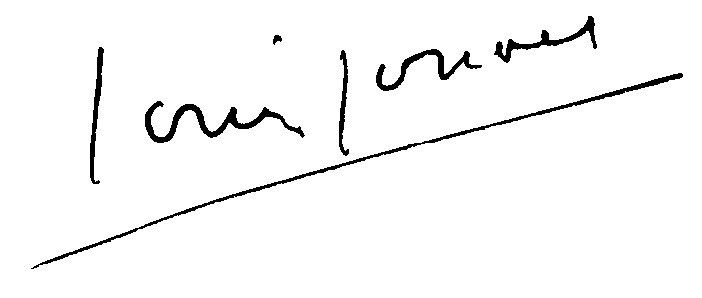
Signature of: louis jouvet